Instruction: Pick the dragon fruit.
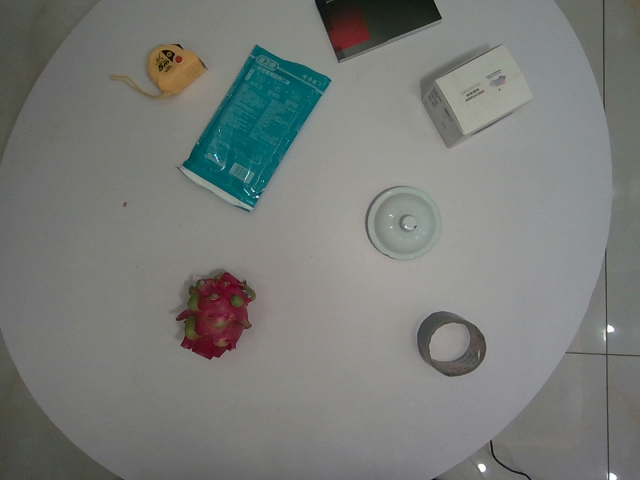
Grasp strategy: vertical